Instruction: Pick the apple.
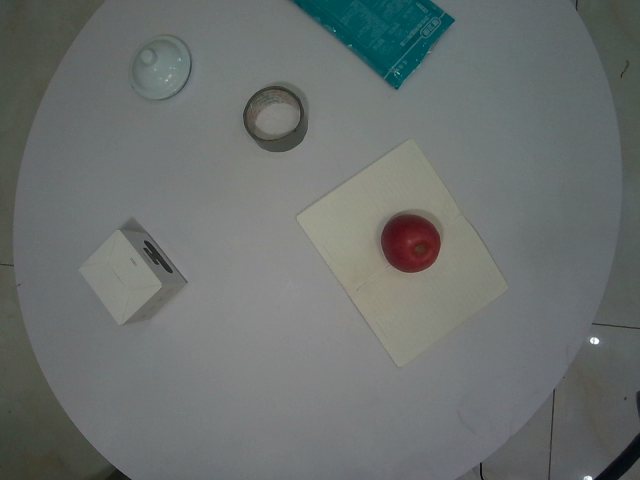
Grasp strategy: vertical